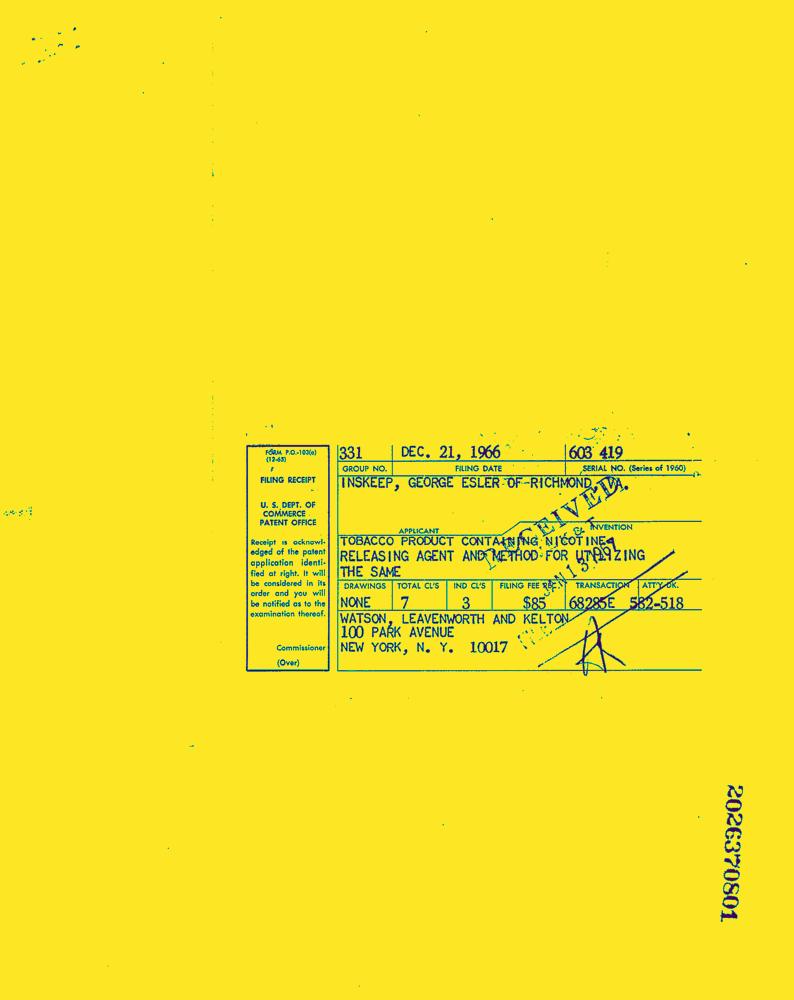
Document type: Invoice-Doc